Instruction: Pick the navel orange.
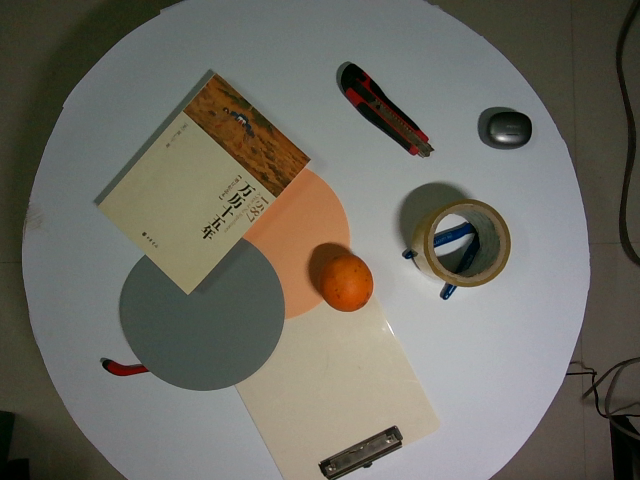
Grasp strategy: vertical